Question: How is the history relevant to the case?
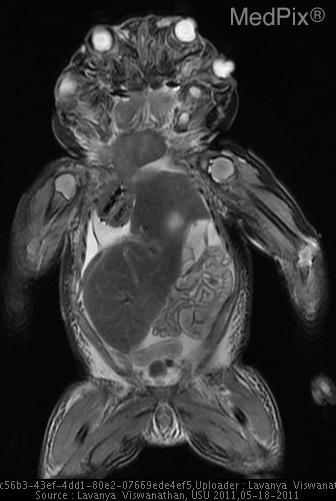
Answer: The patient's history of Young primigravida (G1P0) with uncomplicated pregnancy.  Previous US (not known when) reported as “no abnormalities”.  Returns to clinic, and now US fails to show heartbeat. is key in understanding the case.